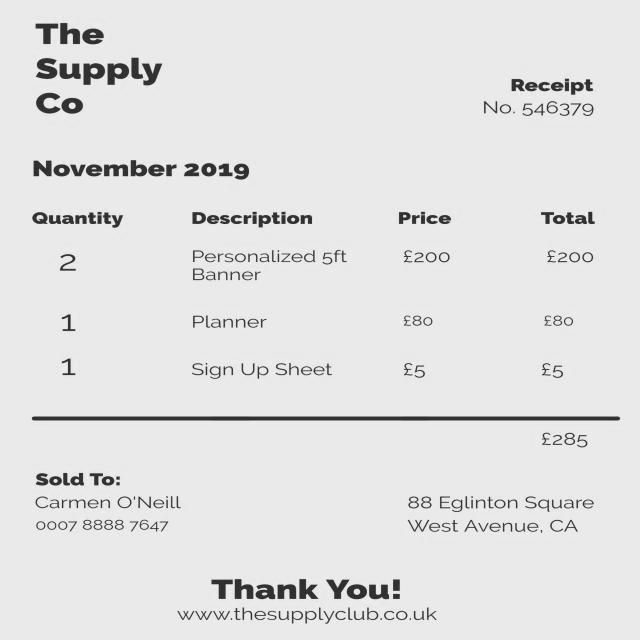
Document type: Invoice